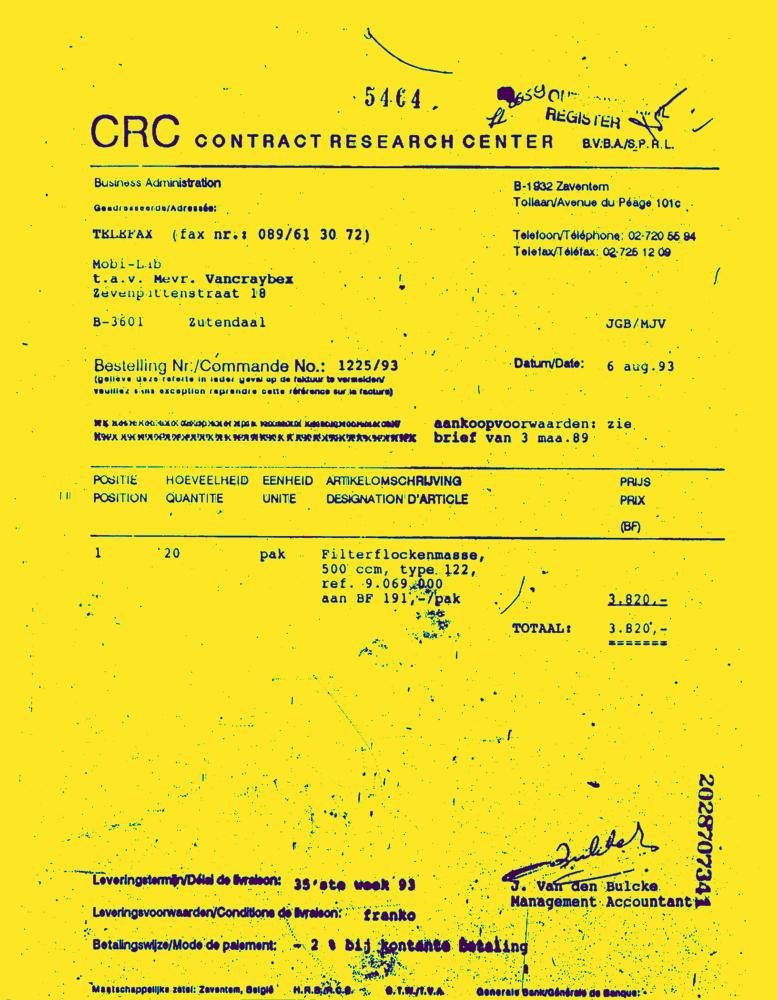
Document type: Invoice-Doc